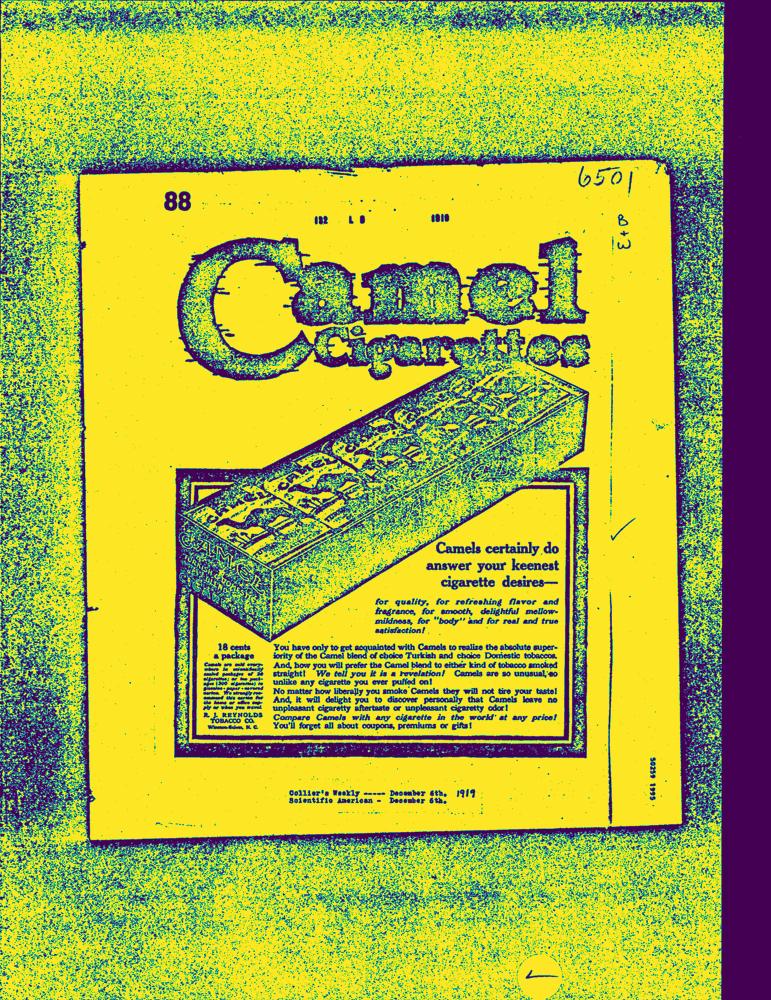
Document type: AD